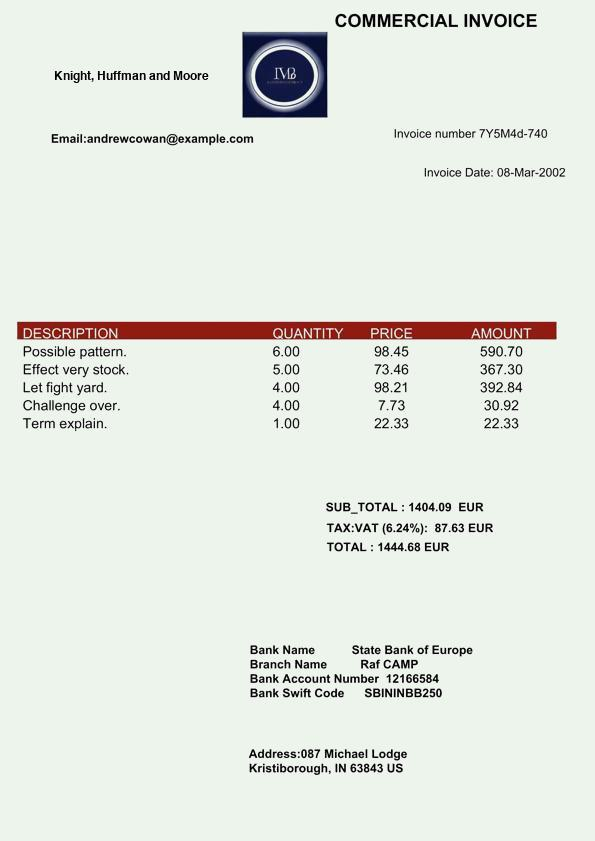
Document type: Invoice